Question: What appears to be the issue?
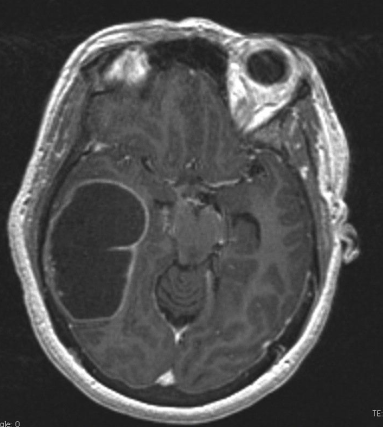
Answer: The findings suggest Bilobed "cystic" appearing right hemispheric mass, with a thin peripheral rim of enhancement.. Bilobed "cystic" appearing right hemispheric mass, with a thin peripheral rim of enhancement.. The patient might have a history of 52 yo woman presented with headaches and mental status changes. Hx of L breast SCCa three years ago treated at that time with lumpectomy & chemoradiotherapy..